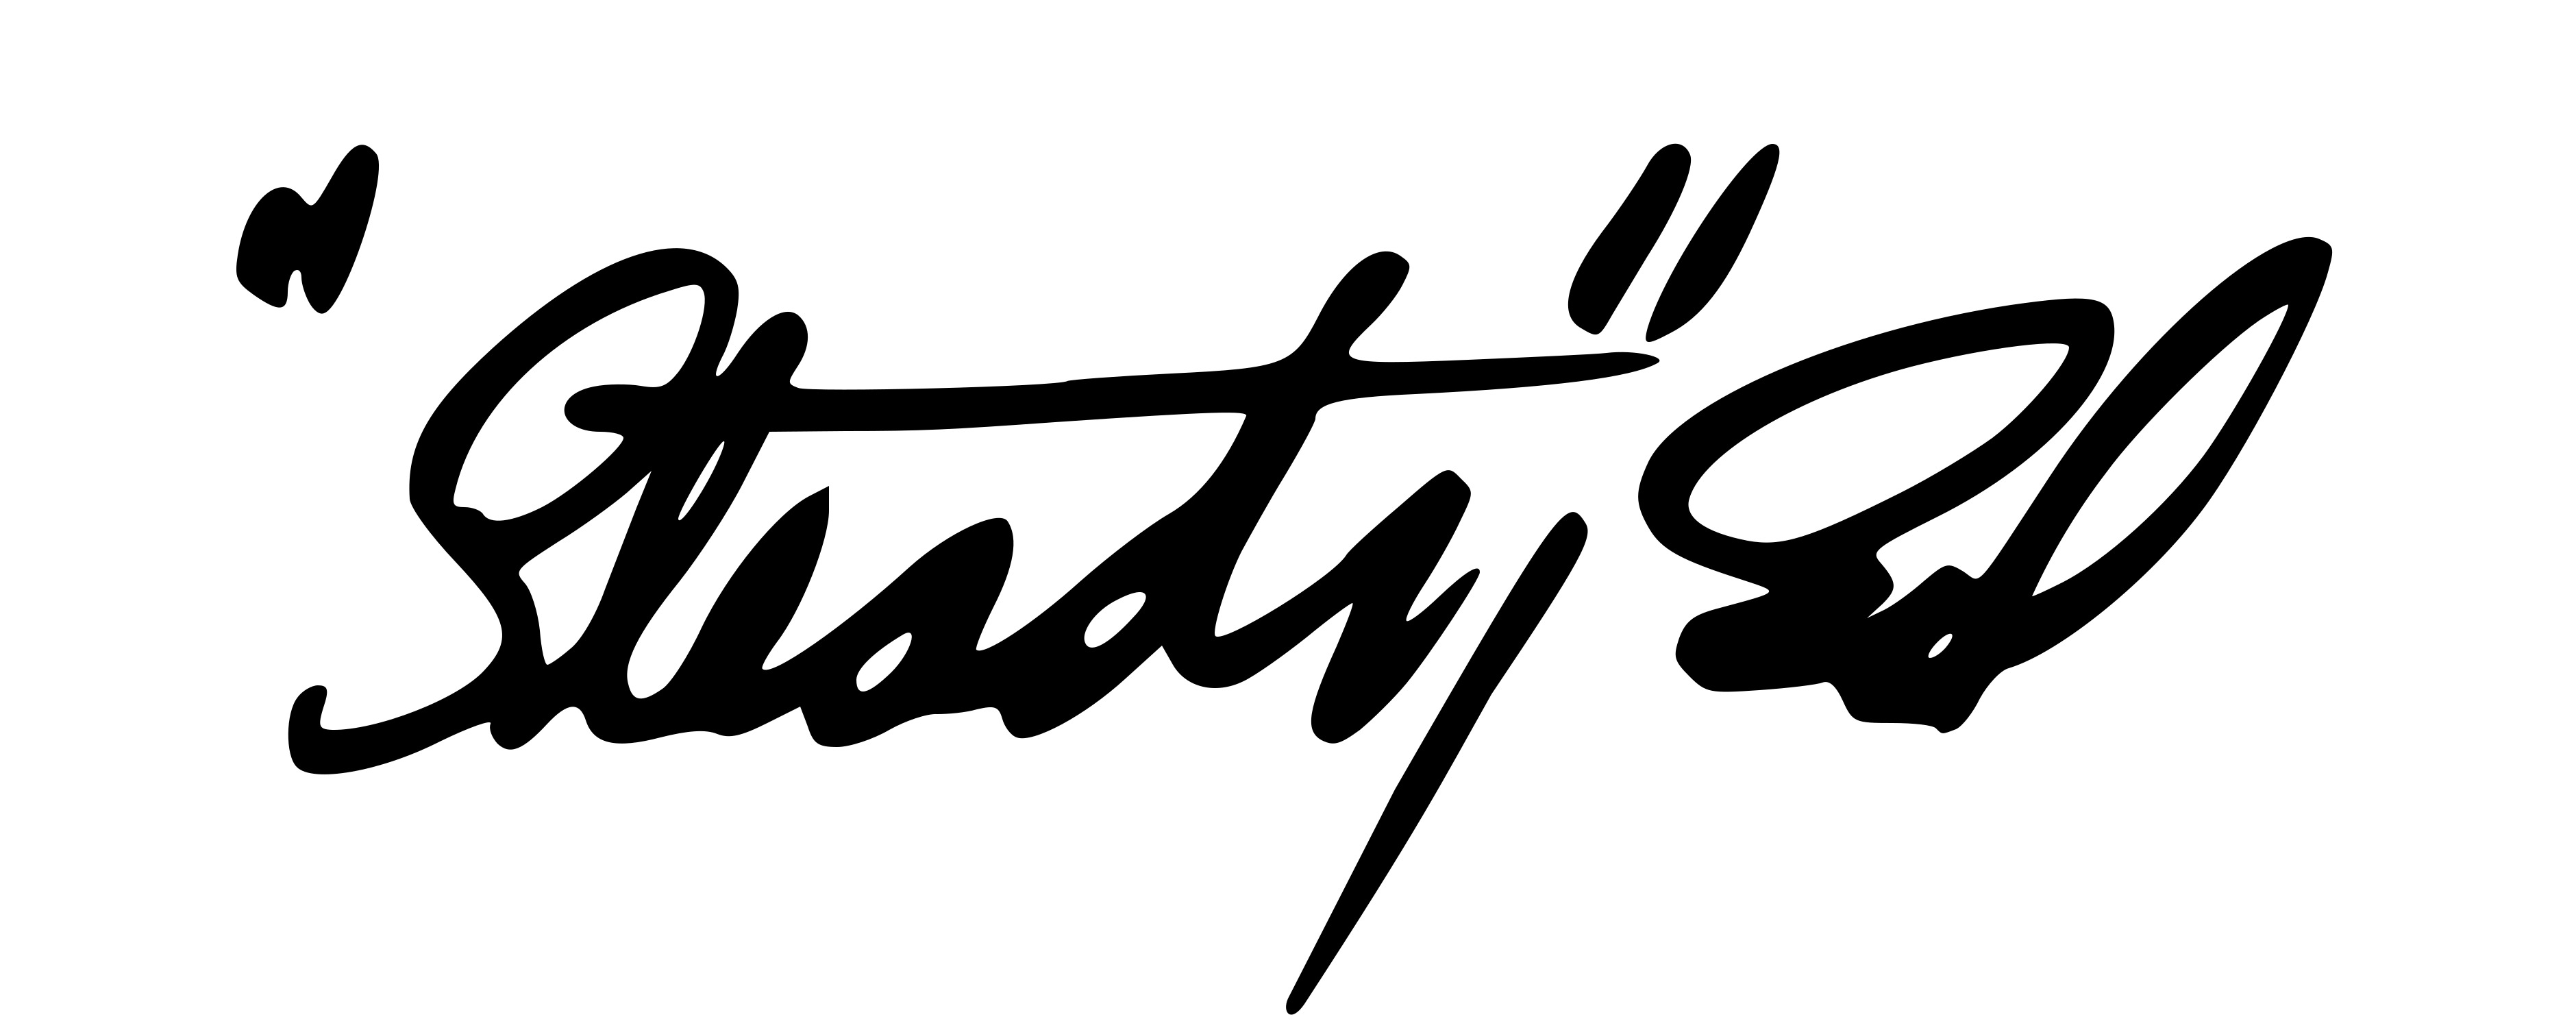
Signature of: ed headrick